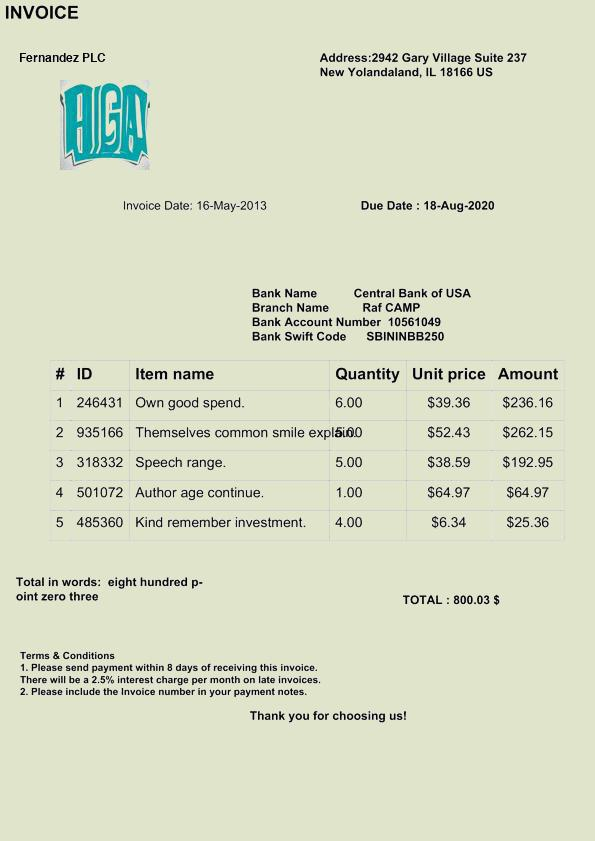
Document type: Invoice